Patient: Male, age 6
A forty-six-year-old man suffered from a fever and nonproductive cough for 2 weeks. He noticed that his symptoms started two months after he started running an ultrasonic humidifier 24 hours a day in his home. He went to his local doctor and was prescribed medicine for bronchitis containing clarithromycin and amoxicillin. However, his symptoms worsened, and he visited our hospital in the winter, two weeks after his first visit. The patient, who was a smoker (10 pack-years), had a medical history of depression and sleep apnea syndrome, without medical treatment. His occupation was an automotive maintenance engineer.
His vital signs on admission showed a low grade fever of 37.0 , moderate tachycardia of 98 beats per minute, tachypnea of 20 times/min, and hypoxemia with an oxygen saturation level of 88% on ambient air. Physical examination revealed no abnormalities except for inspiratory late crackles in both lung bases. An arterial blood sample showed a PaCO2 of 36.9 mmHg and a PaO2 of 59.8 mmHg. The laboratory findings showed an increased white blood cell count of 10700/muL with 72.8% polymorphic nuclear leukocytes and a C-reactive protein (CRP) concentration of 7.24 mg/dL. His serum levels of KL-6 (674 U/mL) and SP-D (151 ng/mL) were slightly elevated. The serum antibodies against Trichosporon asahii and Aspergillus were negative. Chest high-resolution computed tomography (CT) showed bilateral diffuse subpleural nonsegmental ground-glass opacities (Fig. 1). The pulmonary function test showed a restrictive pattern (predicted forced vital capacity 75.9%) with moderately reduced diffusion capacity (% single-breath carbon monoxide diffusing capacity 71.5%).
Based on the clinical course and the findings of the examinations, we suspected HP associated with the ultrasonic humidifier and performed flexible bronchoscopy to obtain a definitive diagnosis. The bronchoalveolar lavage fluid (BALF) revealed an elevated cell count (16.4 x 106/mL) with lymphocytes (51.0%), neutrophils (11.4%), and eosinophils (8%). The ratio of CD4+ to CD8+ cells (CD4/8) of BALF was 1.60, which was normal. The histological examination of the transbronchial lung biopsy (TBLB) showed alveolitis with the infiltration of lymphocytes and plasma cells without granulomas or Masson bodies. We performed an inhalation challenge test with the ultrasonic humidifier (Fig. 2). Six hours after the test, he developed a high fever (38.1  Celsius), chills and dyspnea. The blood tests showed an increased white blood cell count (29950/muL) and CRP level (4.85 mg/dL) on the following day, while the serum KL-6 level did not change. Accordingly, we diagnosed the patient with humidifier lung. His symptoms, laboratory findings, and radiographic findings gradually improved after avoiding the use of the humidifier without taking medication.
Acinetobacter junii, Bacillus spp, Cladosporium cladosporioides, Fusarium graminearum, and Mycobacterium gordonae were isolated from the humidifier water, while no pathogens except for normal flora were isolated from the BALF. The concentration of endotoxin in the humidifier water was high (more than 5000 pg/dL) (Table 1).
Keywords: endotoxin, humidifier, hypersensitivity pneumonitis, kl-6, mycobacterium gordonae
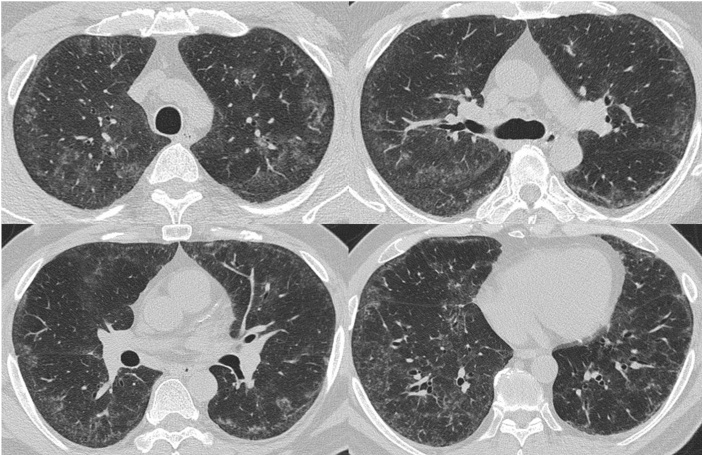
Image caption: Chest high-resolution computed tomography (CT). . The chest CT showed diffuse subpleural nonsegmental ground-glass opacities.